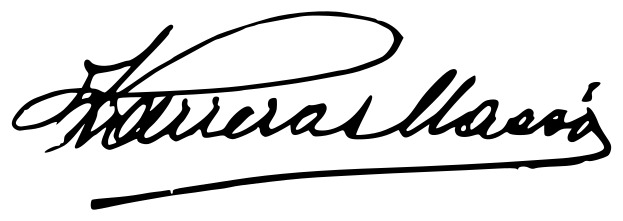
Signature of: josé barreras massó